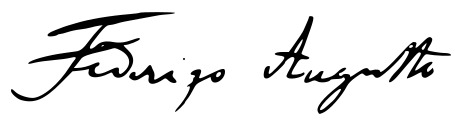
Signature of: friedrich august ii of saxony